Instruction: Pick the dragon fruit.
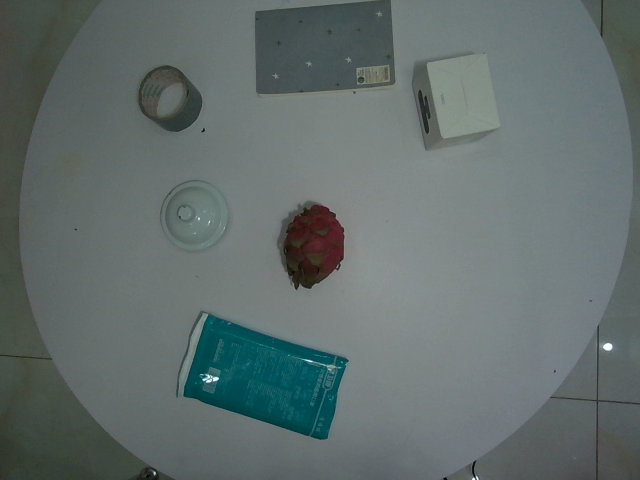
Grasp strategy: vertical